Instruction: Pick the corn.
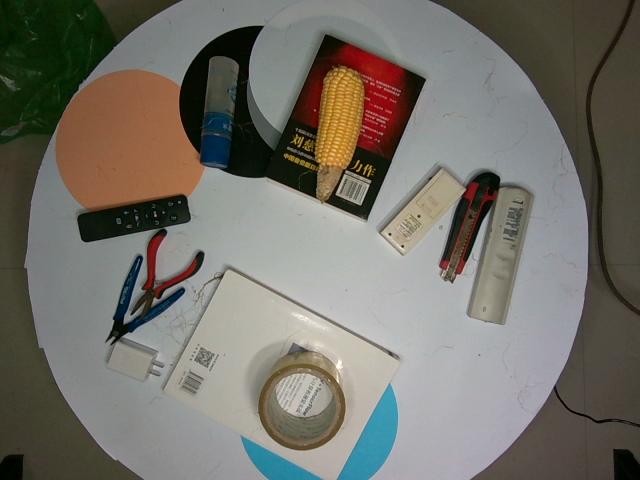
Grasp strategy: vertical